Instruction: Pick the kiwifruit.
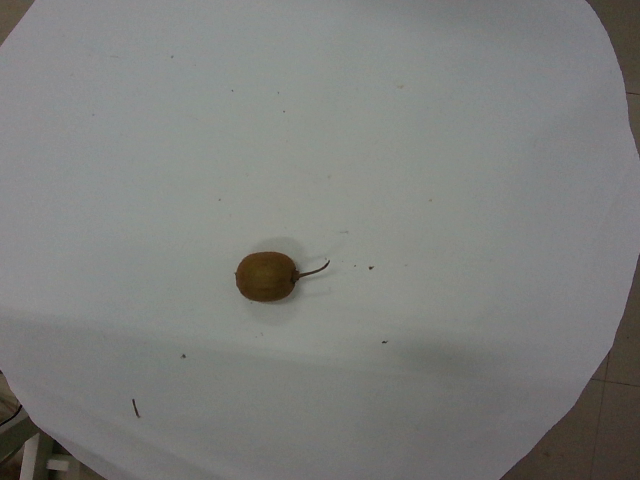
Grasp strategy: vertical